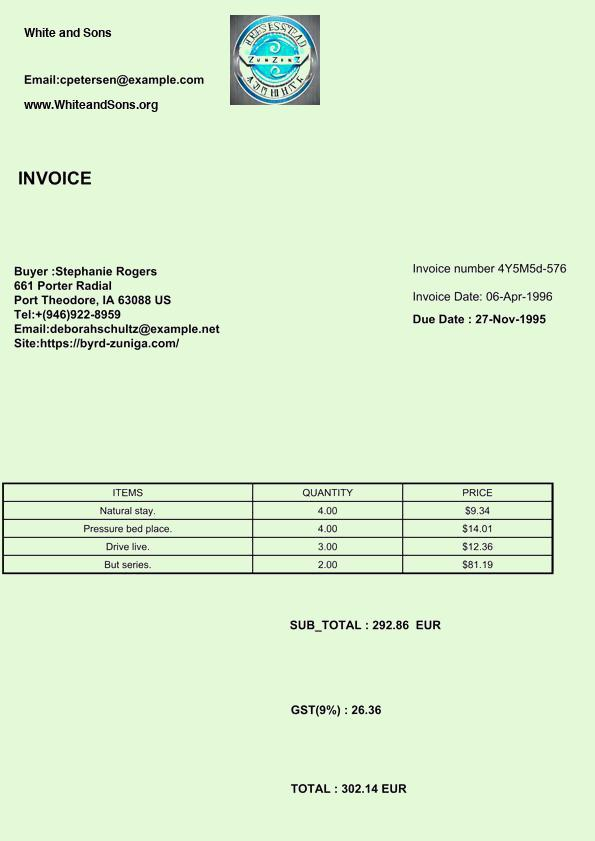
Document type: Invoice